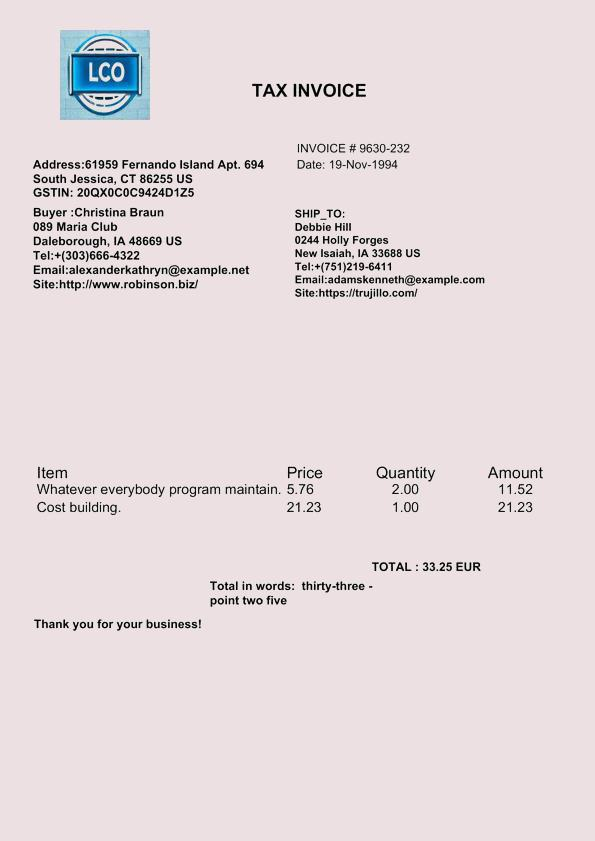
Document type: Invoice